Question: What might the diagnosis be?
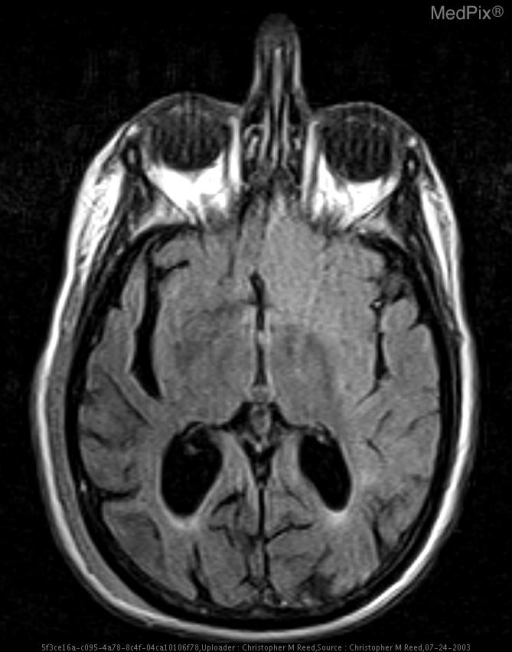
Answer: The possible diagnosis includes Left Internal Carotid Artery Occlusion.